Question: What is the earliest payment due date mentioned in the document?
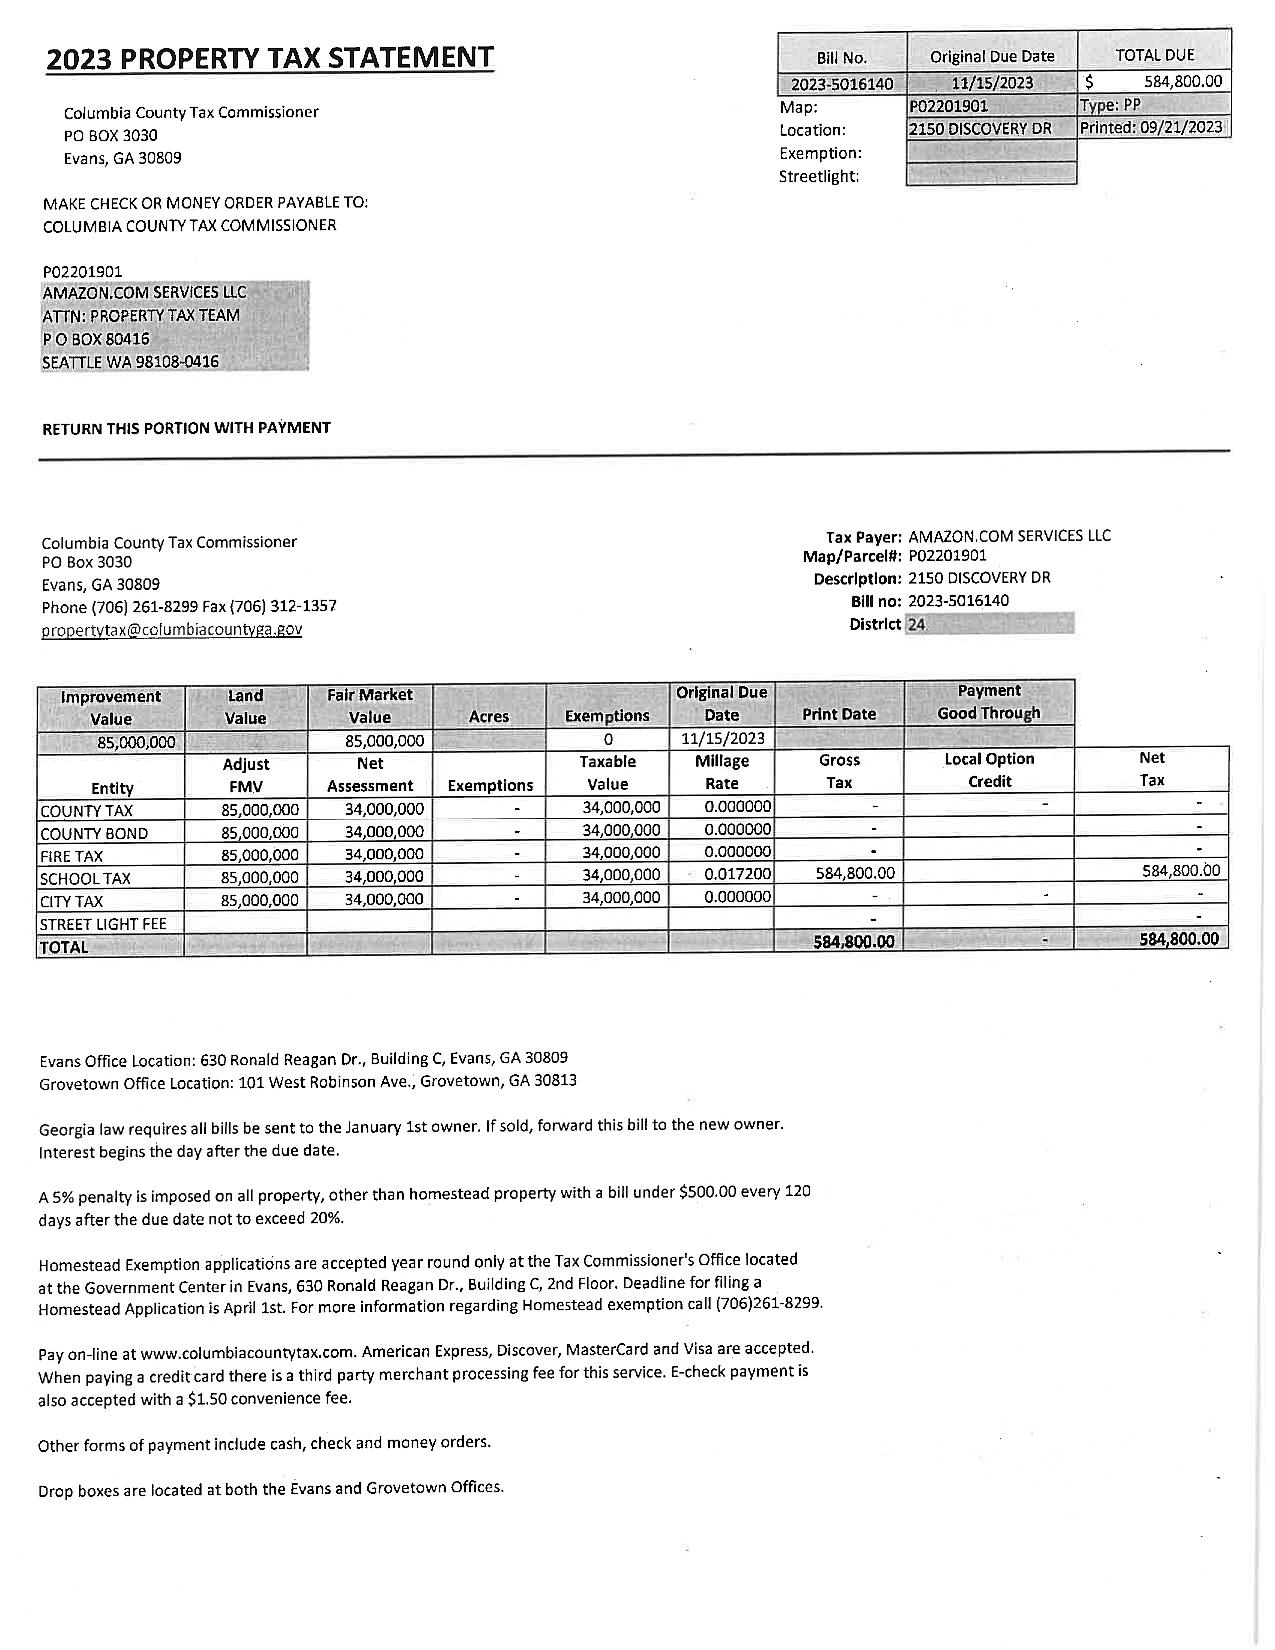
Answer: "11/15/23"